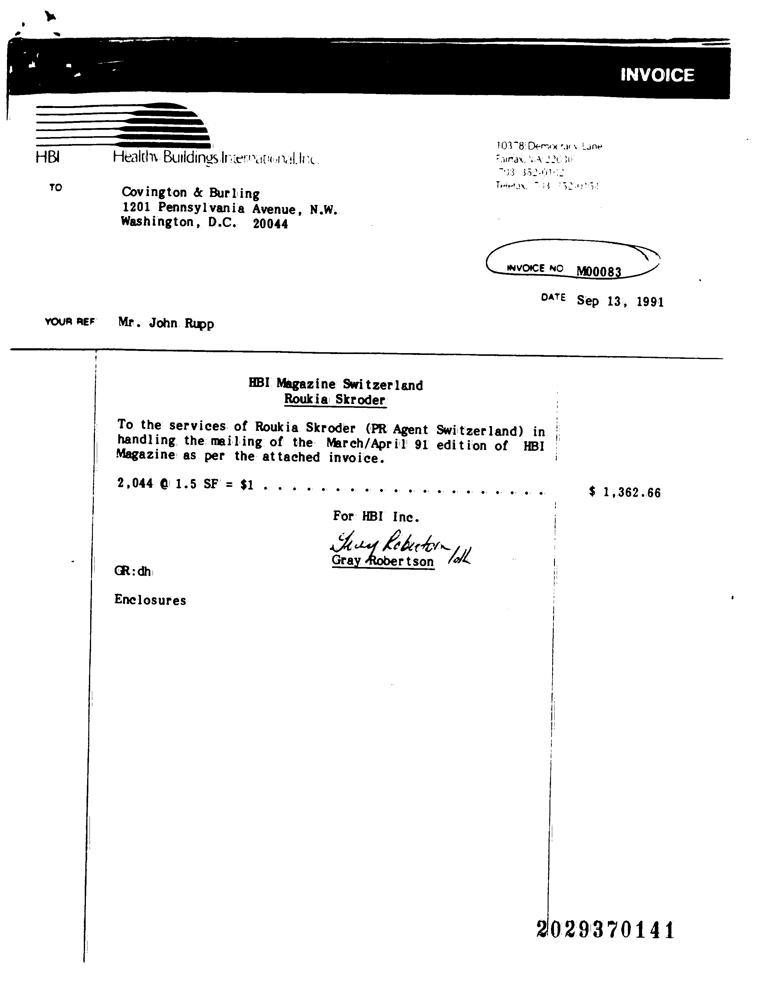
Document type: Invoice